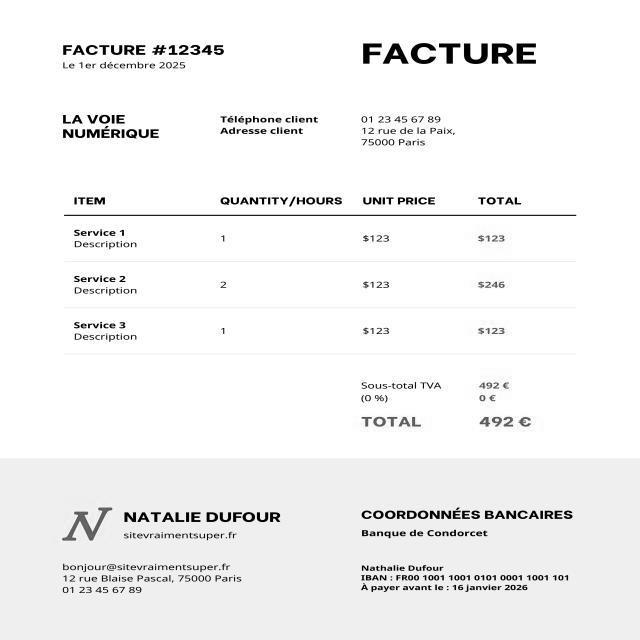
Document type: Invoice